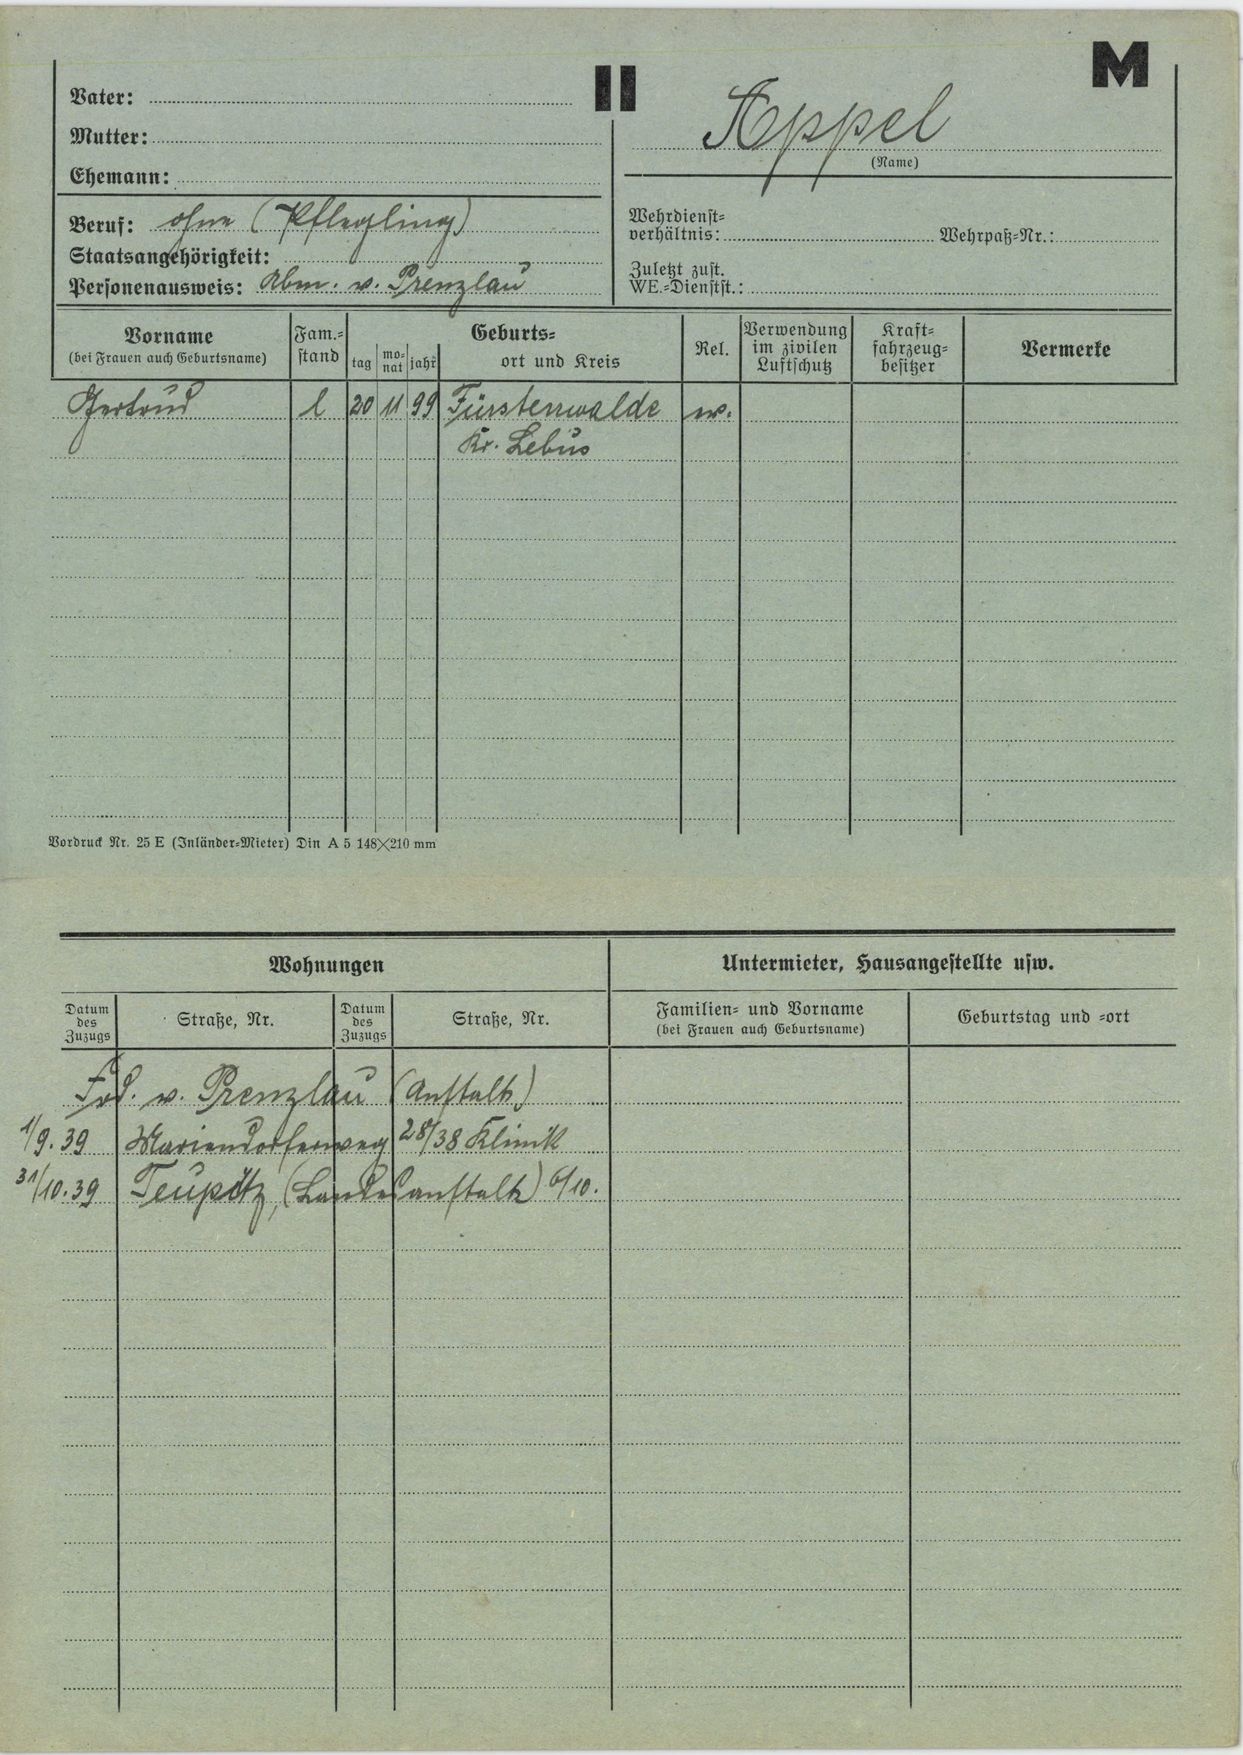
Appel